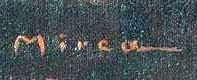
Signature of: george demetrescu mirea